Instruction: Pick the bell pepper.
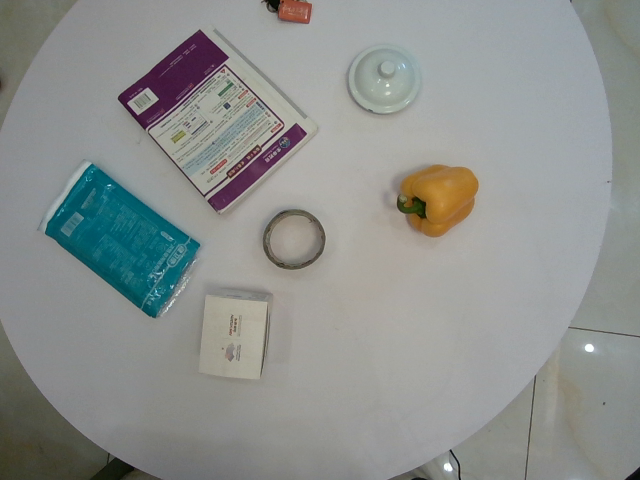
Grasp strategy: vertical